Question: What are the imaging findings?
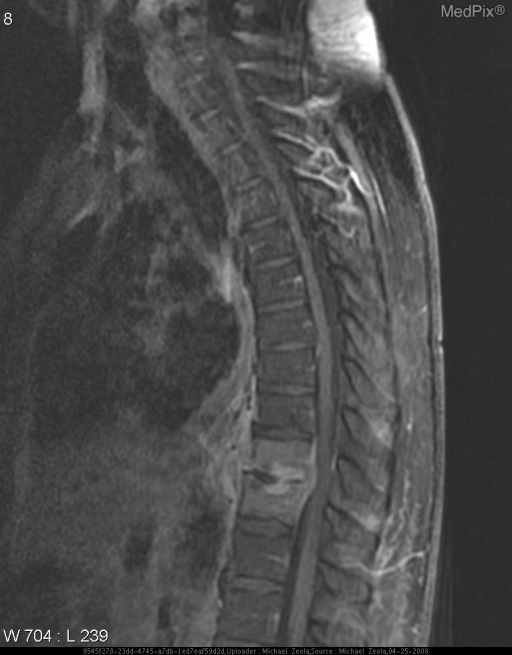
Answer: The imaging shows -Plain radiograph one week later showed decreased disk space between T10-T11

-On fat-suppressed MRI (STIR and FSE T2-weighted with fat sat MRI), high-signal -ntensity mass anterior to thoracic vertebrae, high signal intensity in the disc space and in the thoracic vertebrae at this level are consistent with infection. These areas enhance after contrast on the contrast-enhanced fat-saturated  T1-weighted MR images. Enhancement at the T10-T11 disc space , adjacent thoracic vertebrae and anterior paraspinal mass.